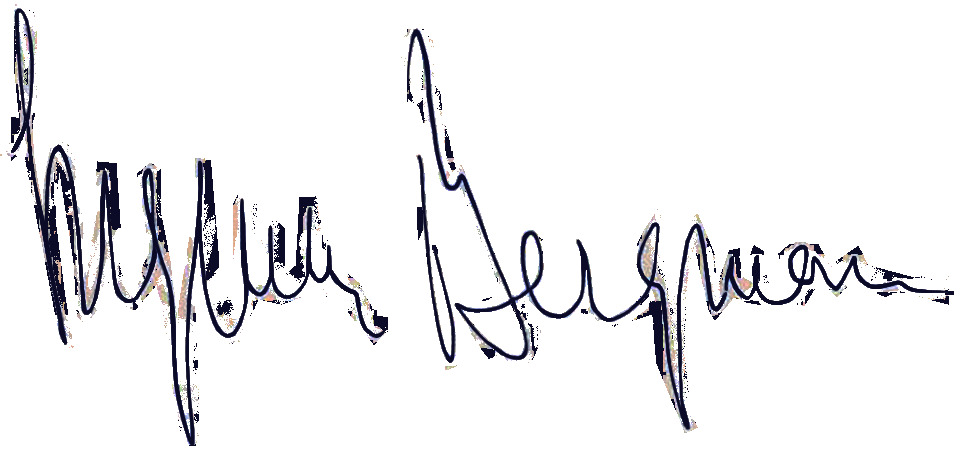
Signature of: ingmar bergman